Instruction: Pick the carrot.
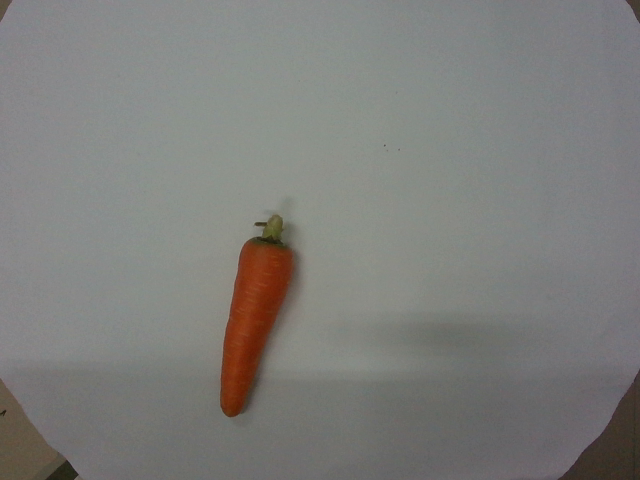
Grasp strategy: vertical